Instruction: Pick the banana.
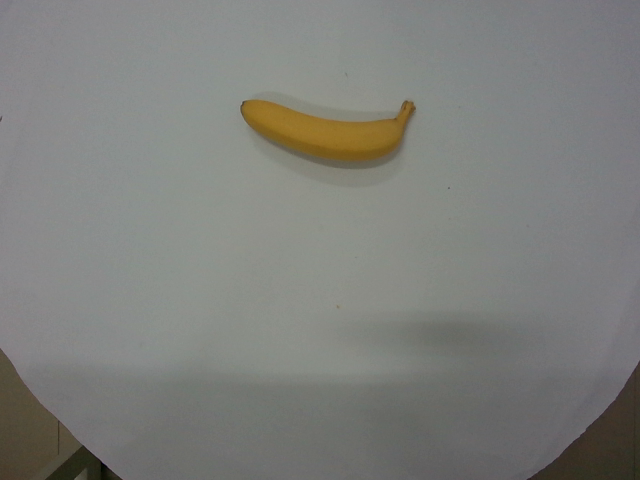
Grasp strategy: vertical